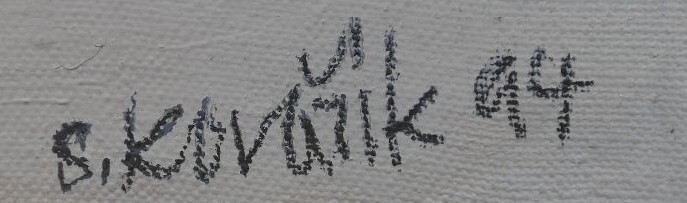
Signature of: slavoj kovařík